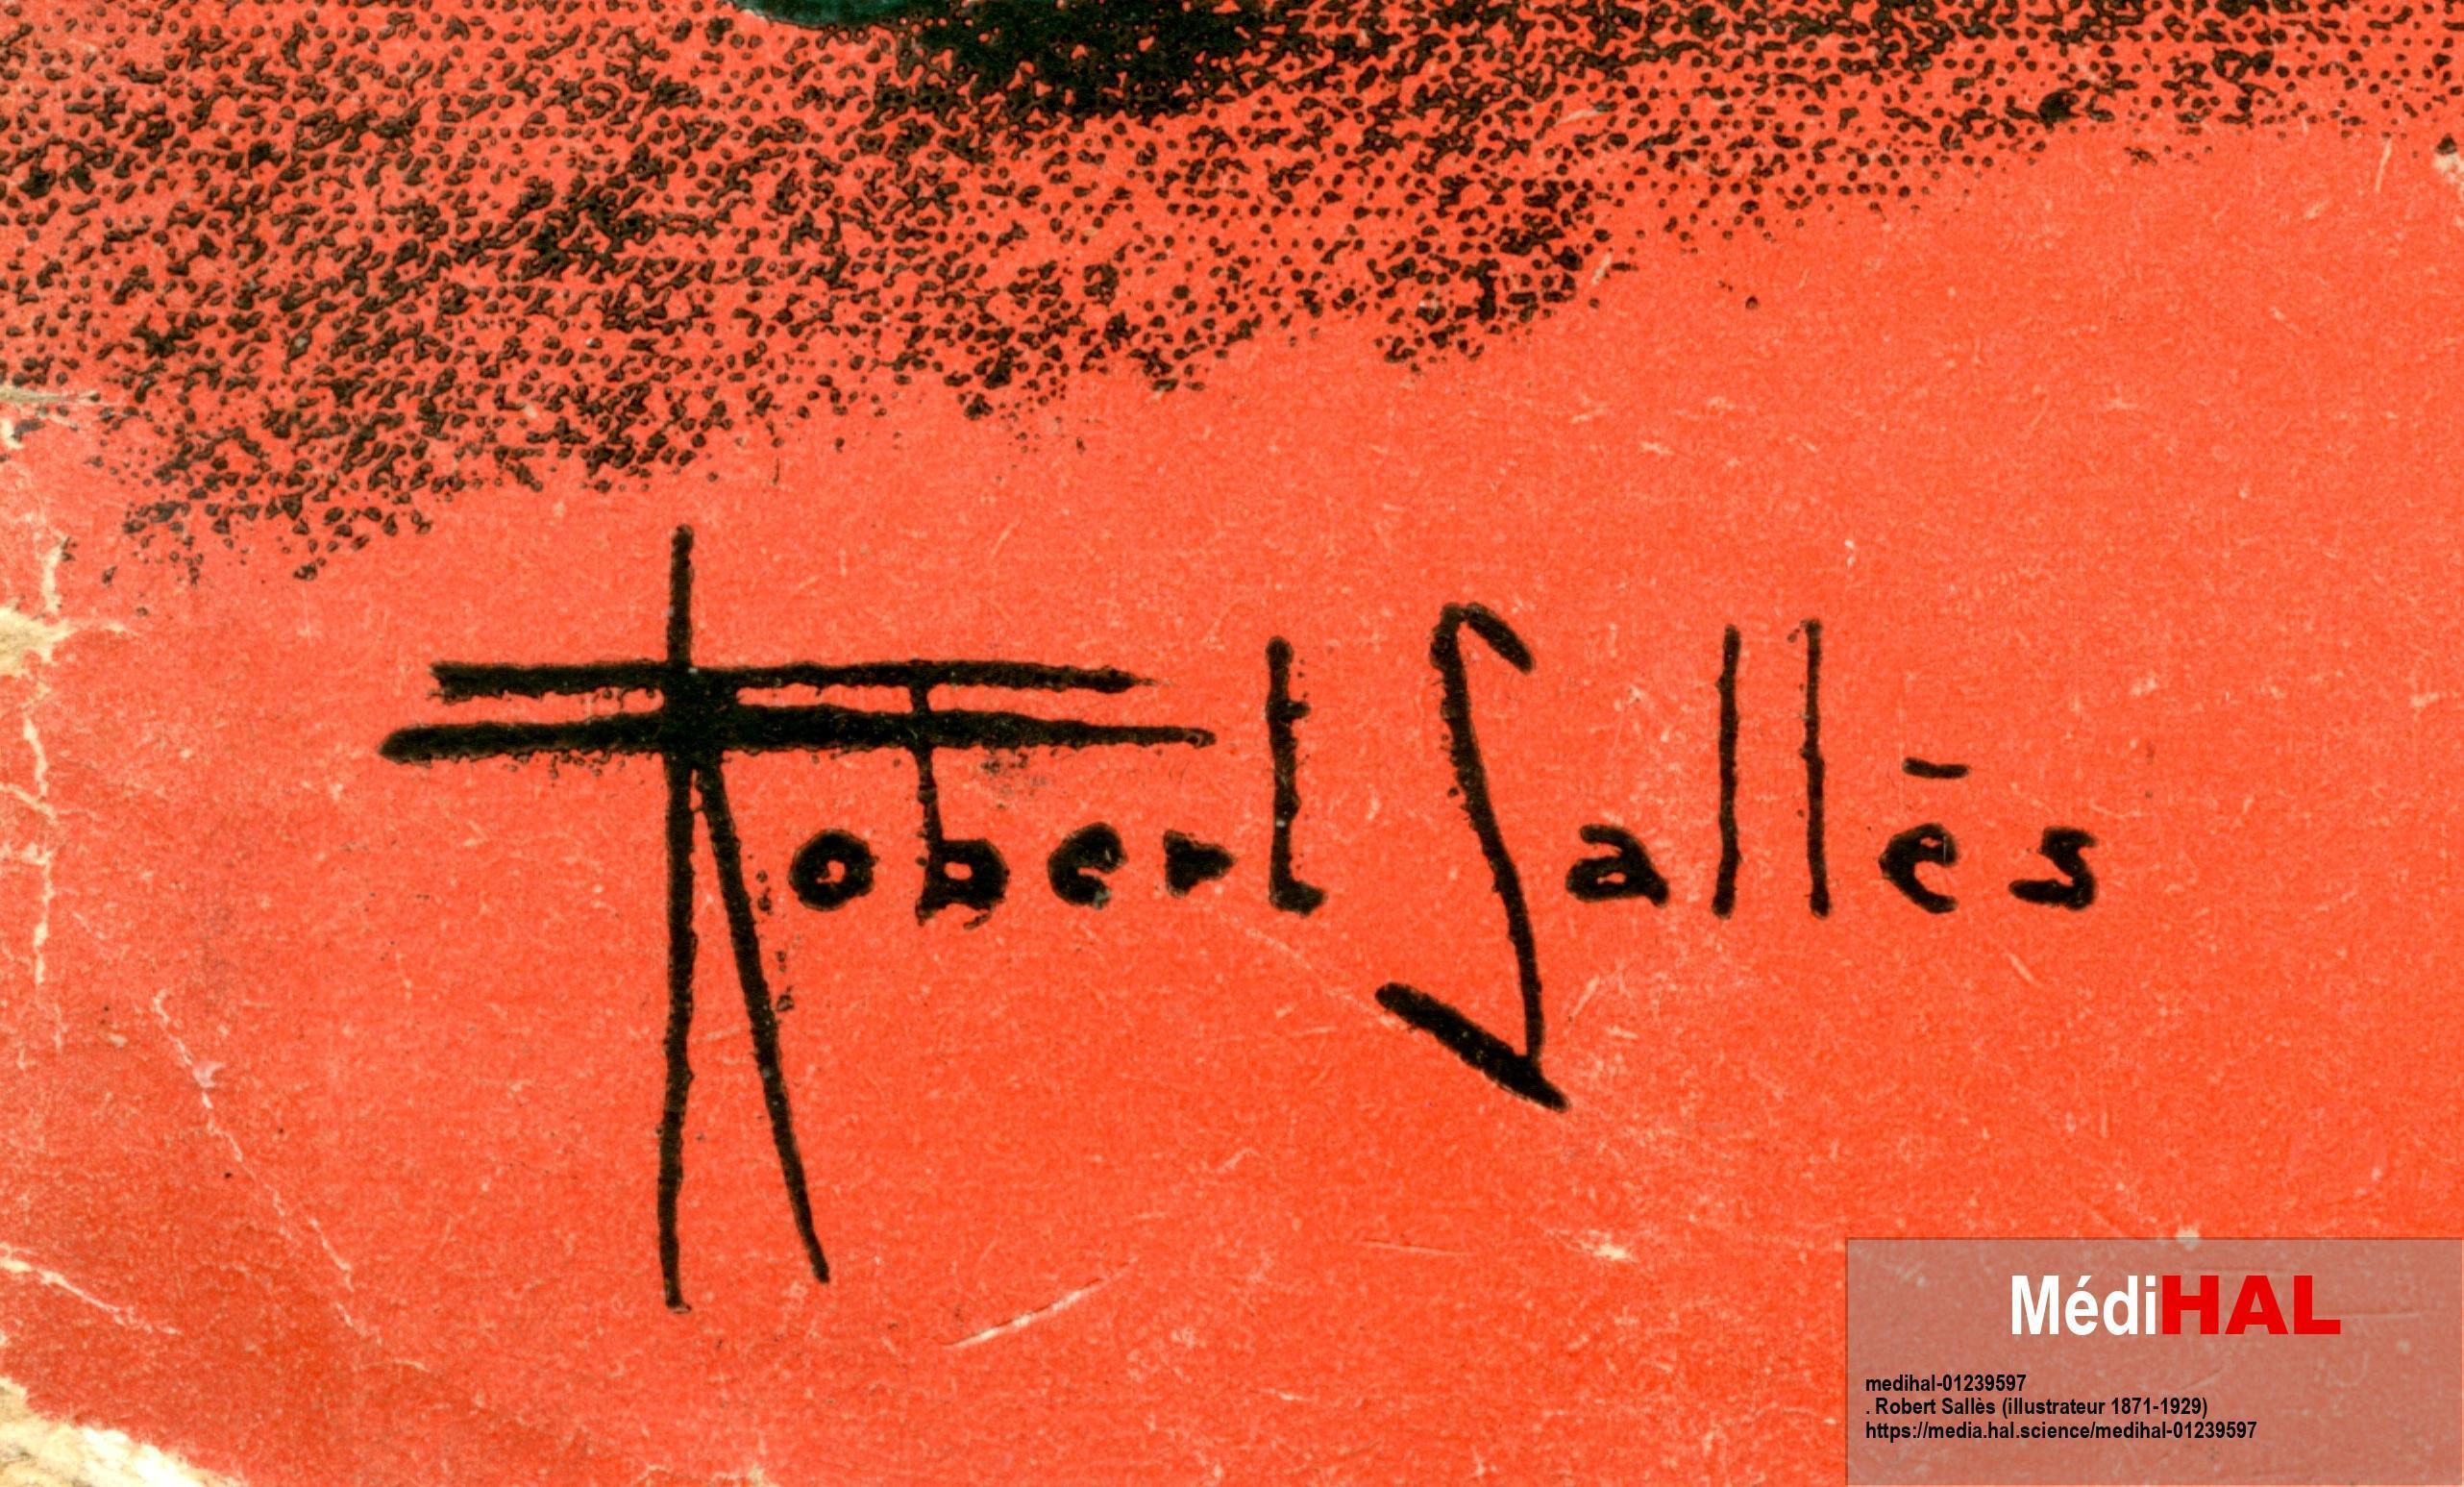
Signature of: robert sallès